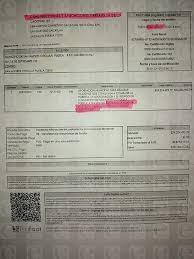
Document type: Invoice